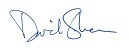
Signature of: david shearer